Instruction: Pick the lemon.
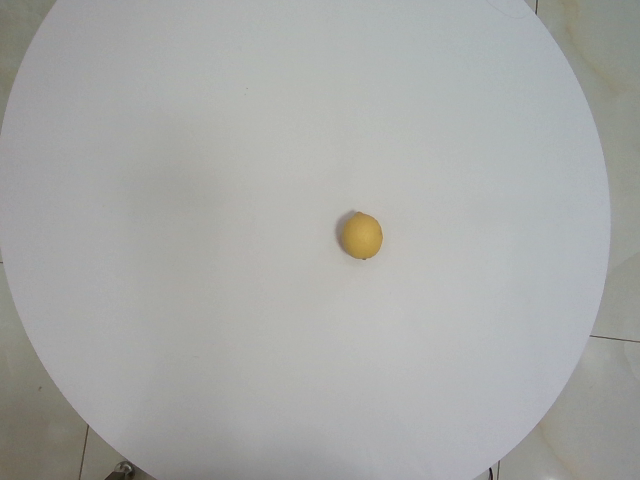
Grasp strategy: vertical